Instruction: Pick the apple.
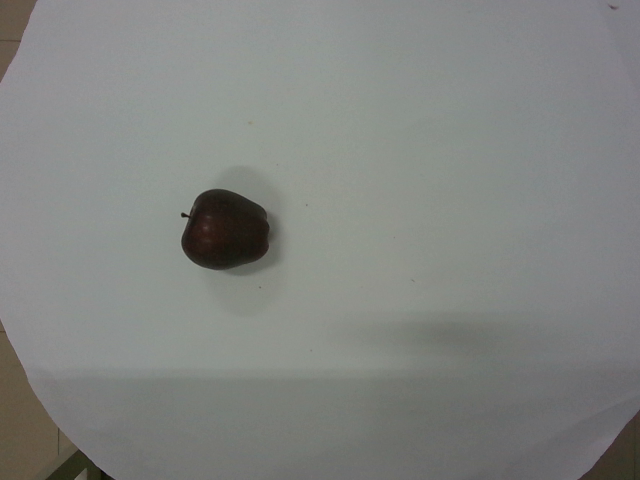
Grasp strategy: vertical